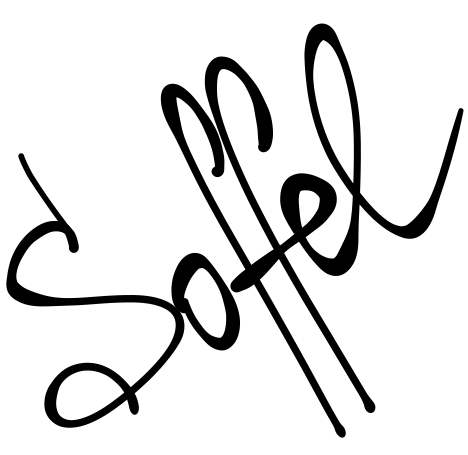
Signature of: soffel